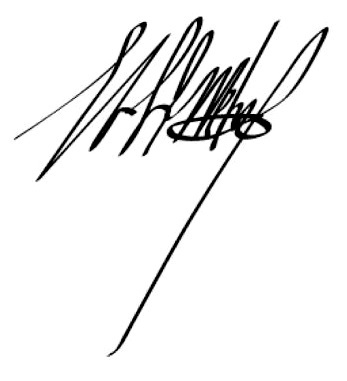
Signature of: gonçalo lópez abente